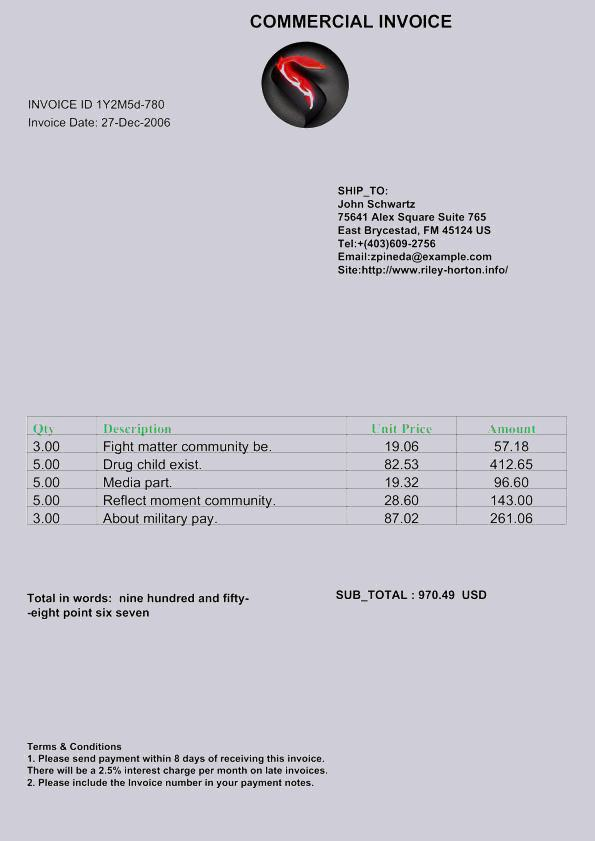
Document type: Invoice